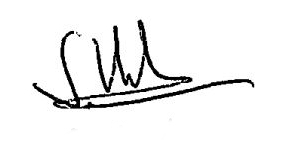
Signature of: serge urbany